Question: Describe the condition in detail:
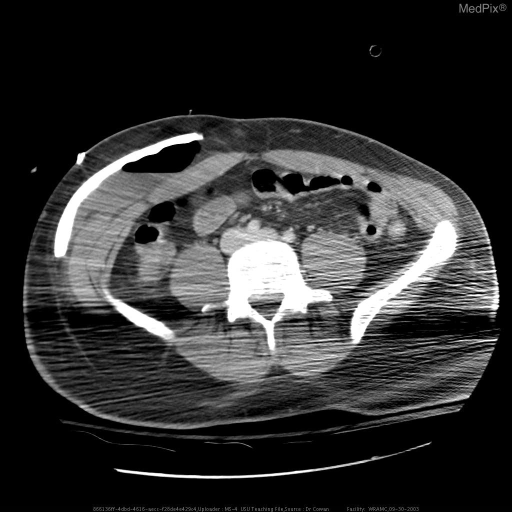
Answer: The disease is discussed as: The calvarial bone is being *stored* inside the patient's own body for later use in reconstructing the skull.